Question: What is the total amount of taxes owed as per the document?
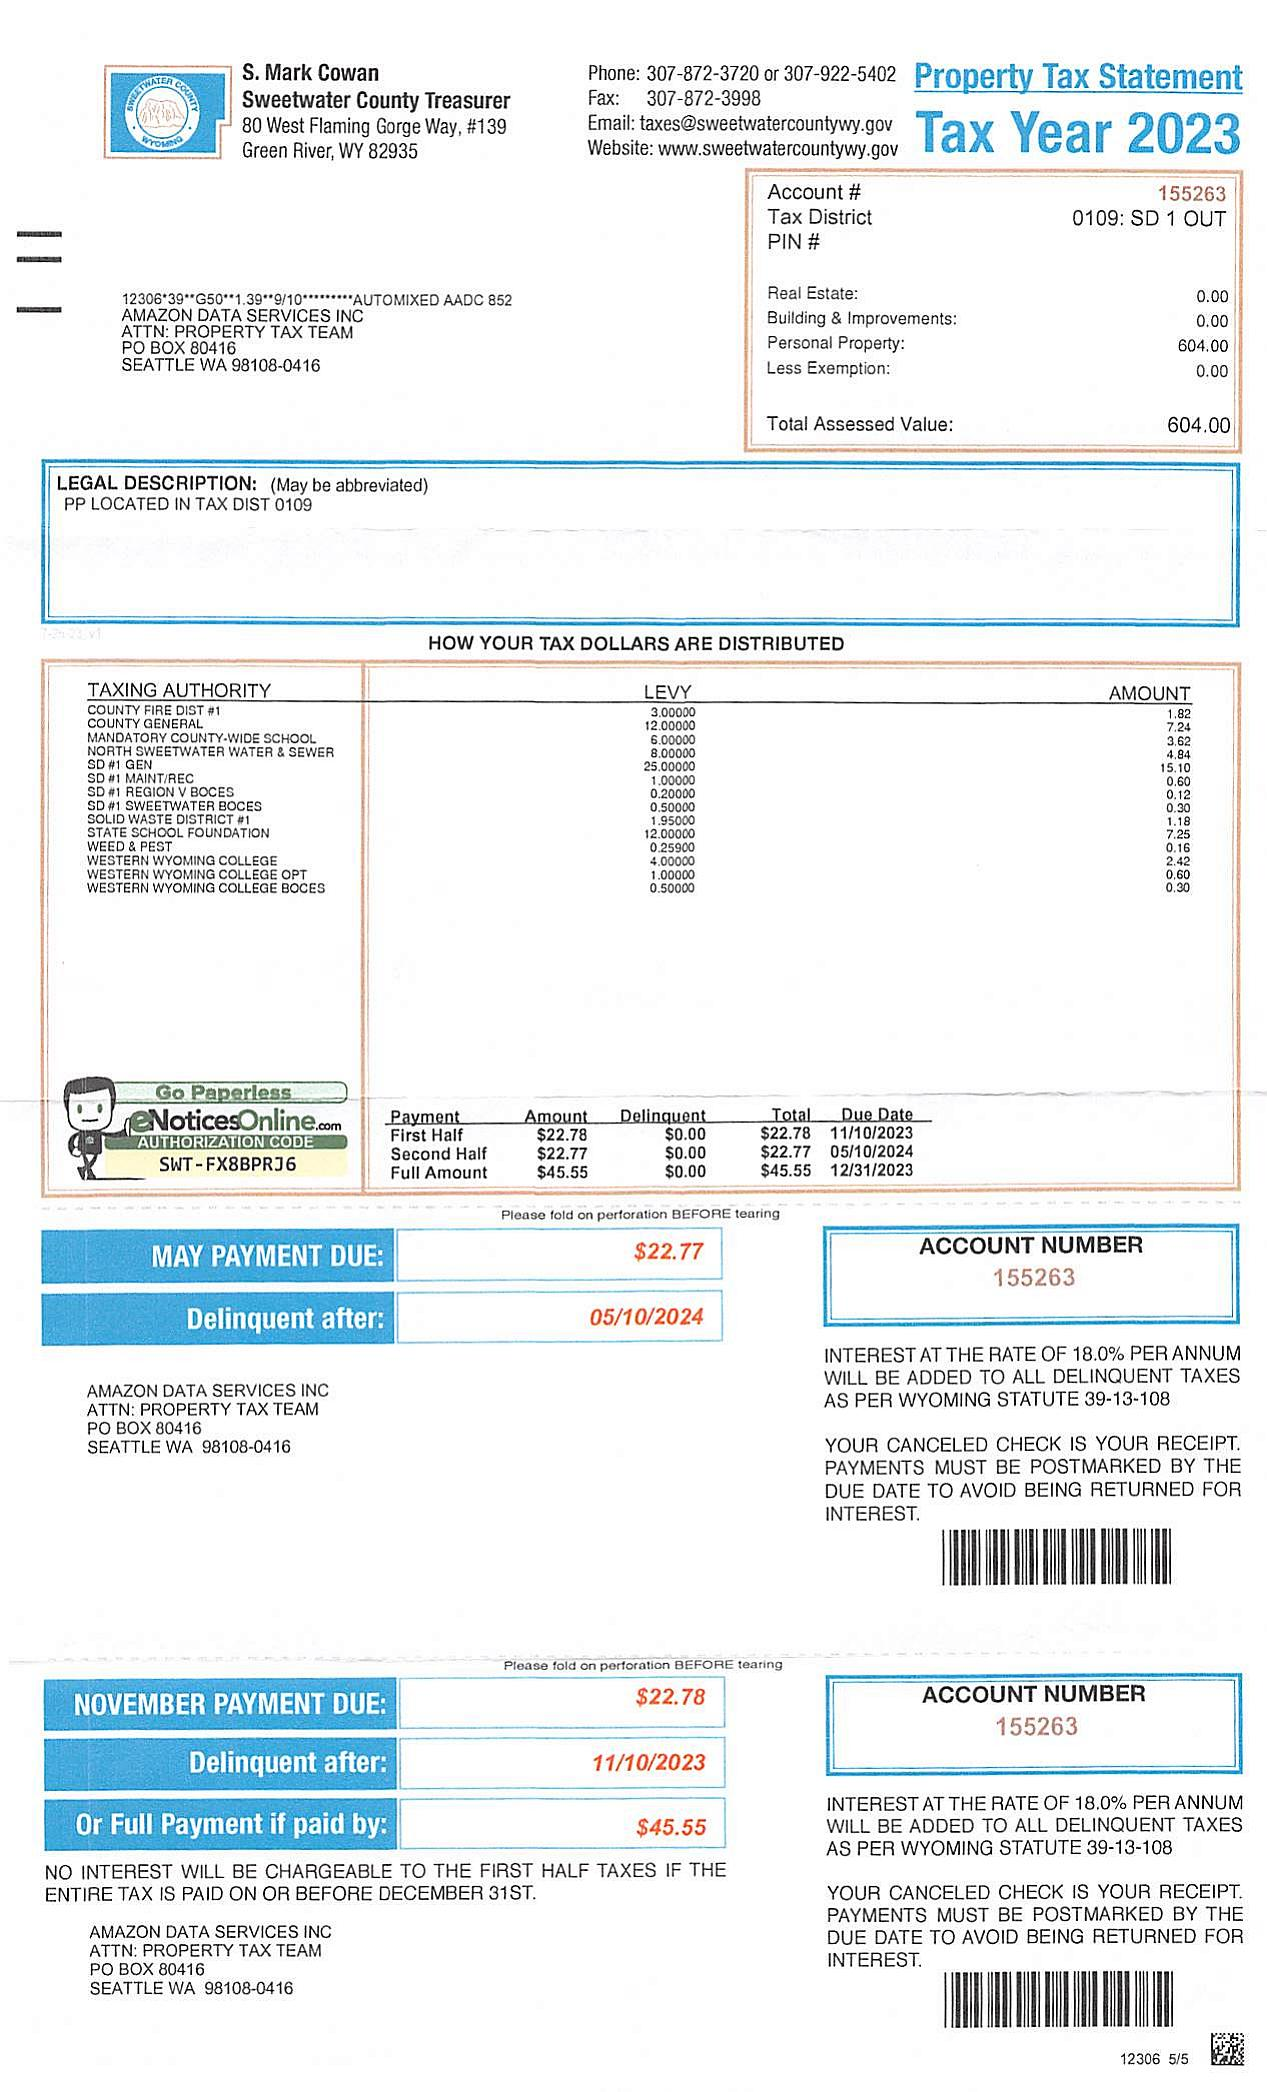
Answer: "45.55"